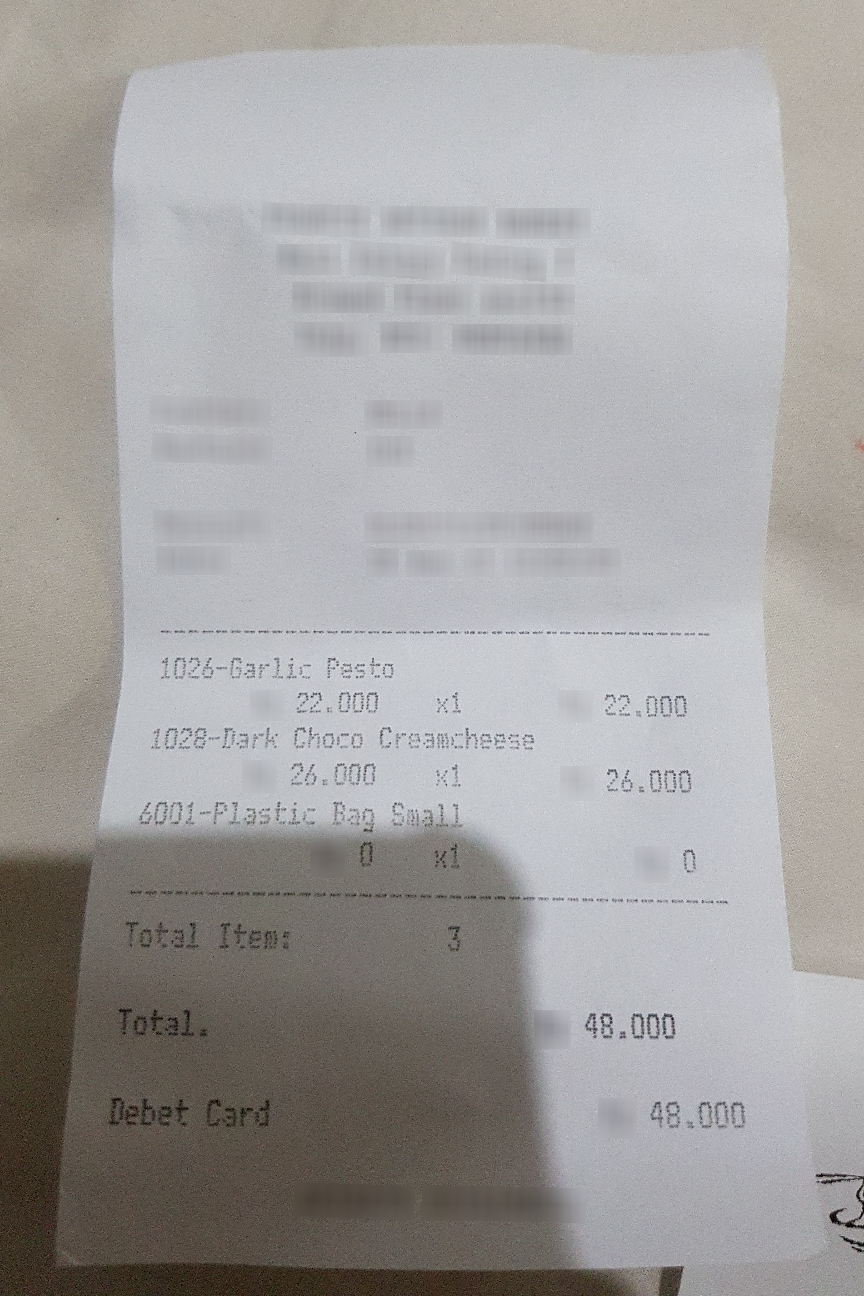
Number of items: 3
Total: 48.000
OCR text regions:
text: Total.
text: 48.000
text: Debet
text: Card
text: 48.000
text: Total
text: Item:
text: 3
text: 1026-Garlic
text: Pesto
text: 22.000
text: x1
text: 22.000
text: 1028-Dark
text: Choco
text: Creamcheese
text: 26.000
text: x1
text: 26.000
text: 6001-Plastic
text: Bag
text: Small
text: 0
text: x1
text: 0